Question: What are the imaging findings?
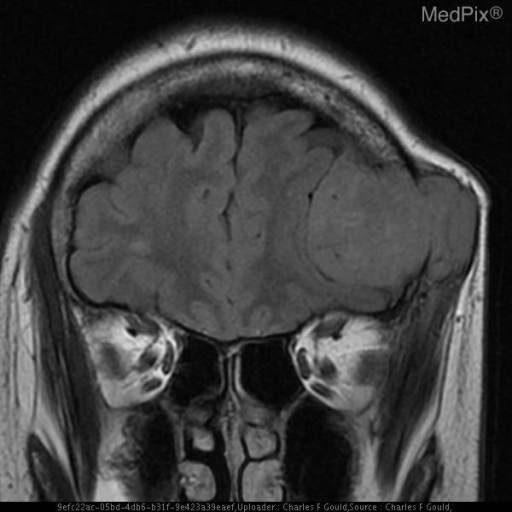
Answer: The imaging shows Plain radiograph (skull): Multiple “punched-out” lytic lesions are seen throughout the calvarium.
A large lytic lesion at the vertex disrupts both the inner and outer table.

T1 Sag: Large expansile mass lesion which is hypointense to bone marrow extending intracranially from the frontal clavarium.

T1 Cor:  Large expansile mass lesion which is hypointense to bone marrow extending intracranially from the frontal clavarium.

T1 Ax +C: Enhancing expansile mass lesion extending intracranially and superficially from the calvarium.

T1 Cor +C: Enhancing expansile mass lesion extending intracranially and superficially from the calvarium.

T2 Ax: Expansile mass which is isointense to bone marrow extending both intracranially and superficially from the calvarium. Large expansile mass lesion which is hypointense to bone marrow extending intracranially from the frontal clavarium..